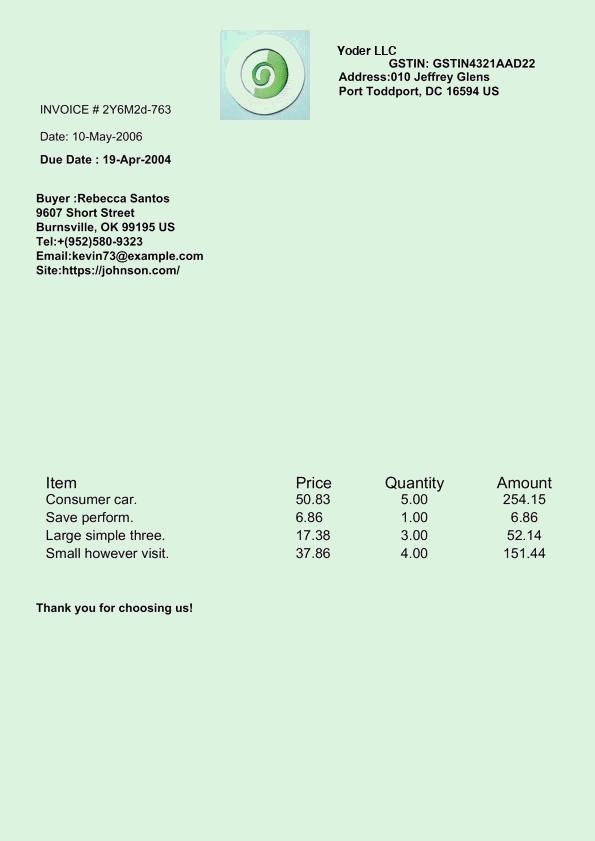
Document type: Invoice